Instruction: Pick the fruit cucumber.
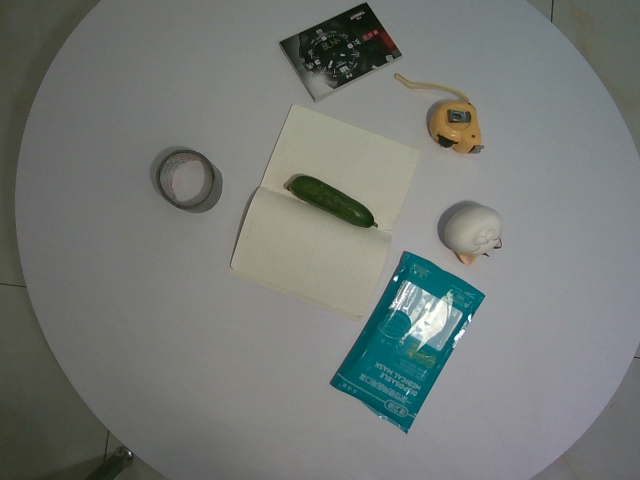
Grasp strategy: vertical